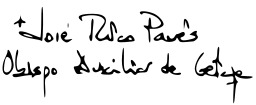
Signature of: josé rico pavés